Question: What is the suspected problem?
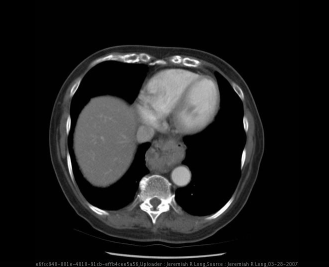
Answer: The findings suggest Frontal and lateral chest radiographs demonstrate no acute cardiopulmonary disease (clear lungs) as well as senescent change within the aorta and spine.  Additionally a soft tissue density mass is present within the middle mediastinum with an internal air fluid level behind the heart disrupting the azygoesophageal edge.

Axial CT images with oral and intravenous contrast material demonstrate a sliding hiatal hernia with the gastroesophageal junction and a portion of the proximal stomach superior to the diaphragm.  An MPR obliqued image further demonstrates this superior migration of the gastroesophageal junction into the thorax.. Axial CT images with oral and intravenous contrast material demonstrate a sliding hiatal hernia with the gastroesophageal junction and a portion of the proximal stomach superior to the diaphragm.  An MPR obliqued image further demonstrates this superior migration of the gastroesophageal junction into the thorax.. The patient might have a history of 74 year old female with dyspnea on exertion..